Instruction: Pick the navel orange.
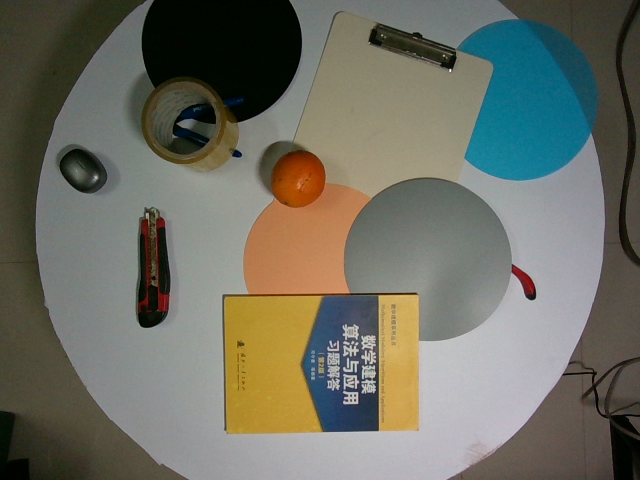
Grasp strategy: vertical